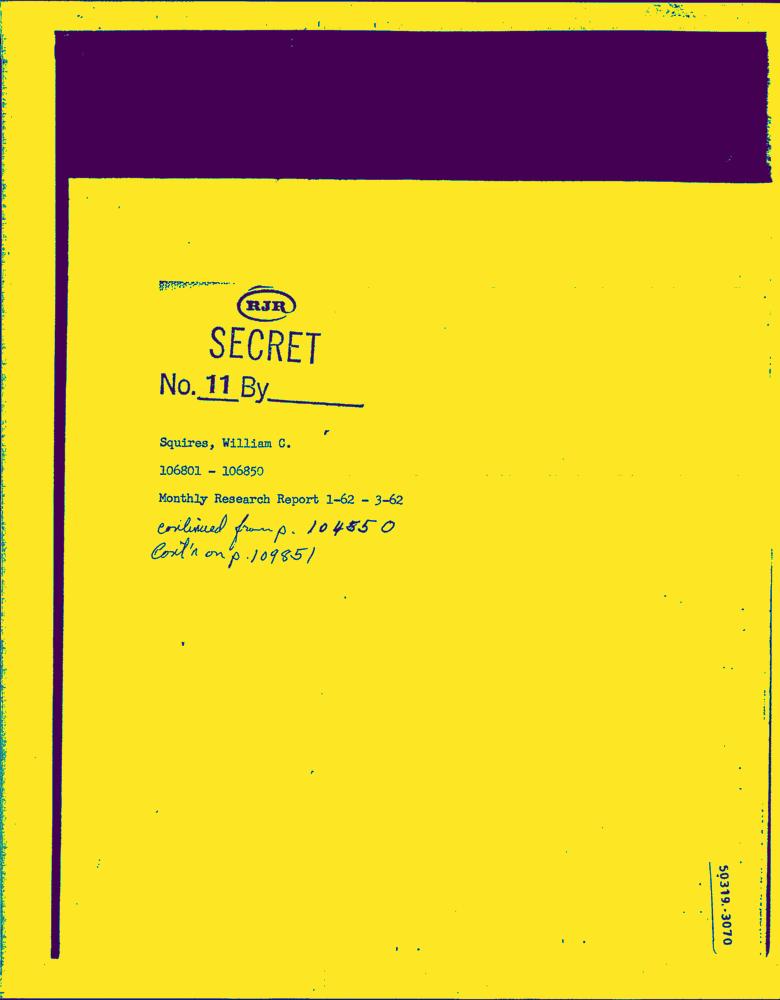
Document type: Hand-Written